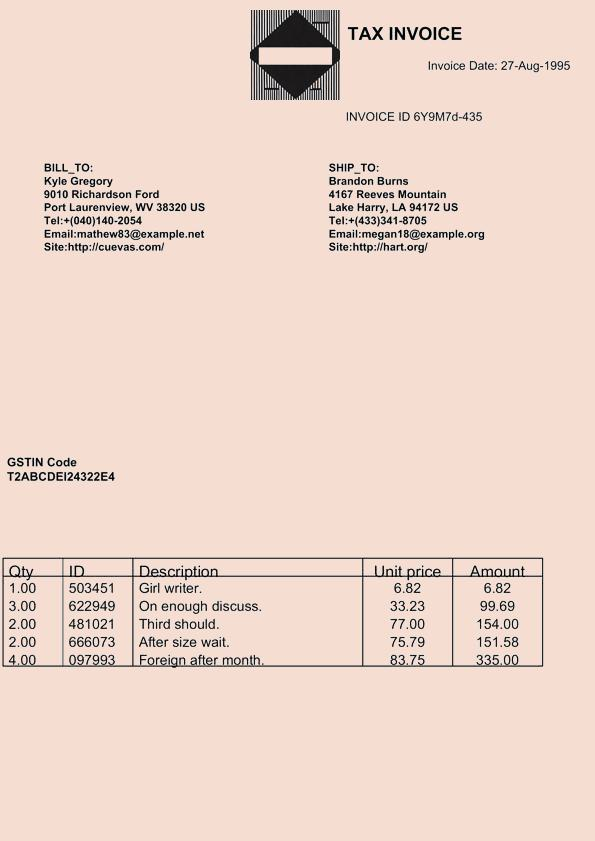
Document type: Invoice